Retrieve the amount in words, amount in figures, name of the payee, date on the cheque, and the bank name from the image.
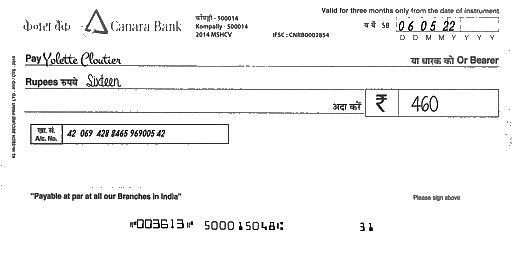
amt_in_words: Sixteen
amt_in_figures: 460
payee_name: Yolette Cloutier
bank_name: Canara Bank
cheque_date: 06/05/22